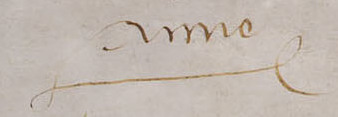
Signature of: anne of brittany